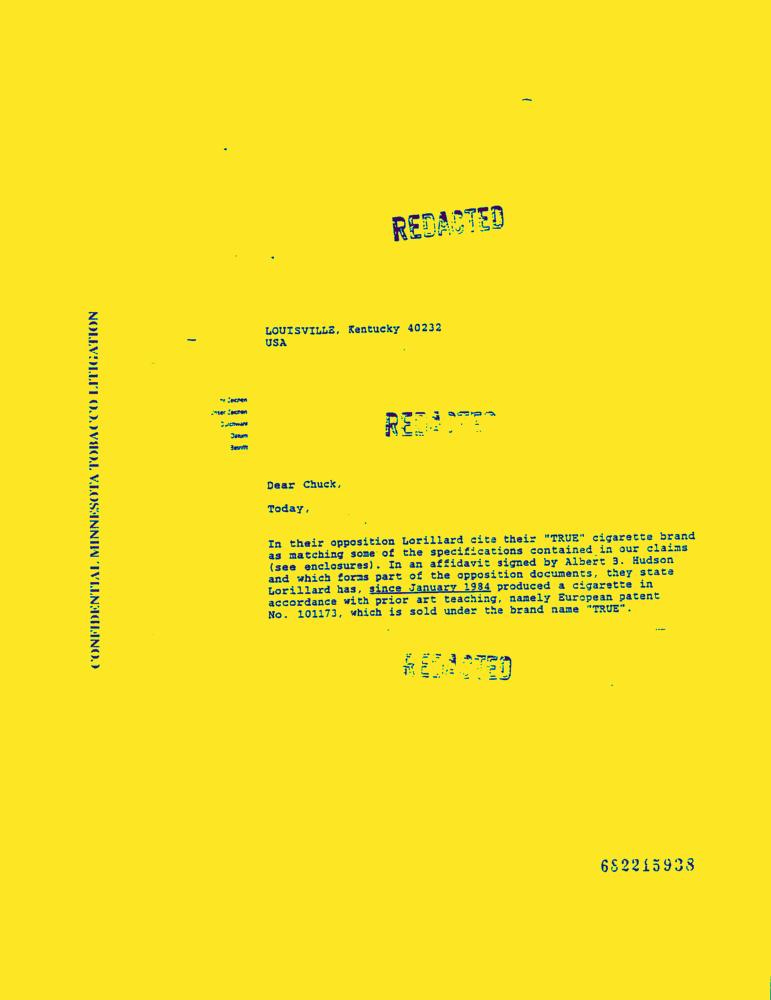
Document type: Letter-Doc